Question: What type of tax is indicated in the document, personal property or real estate?
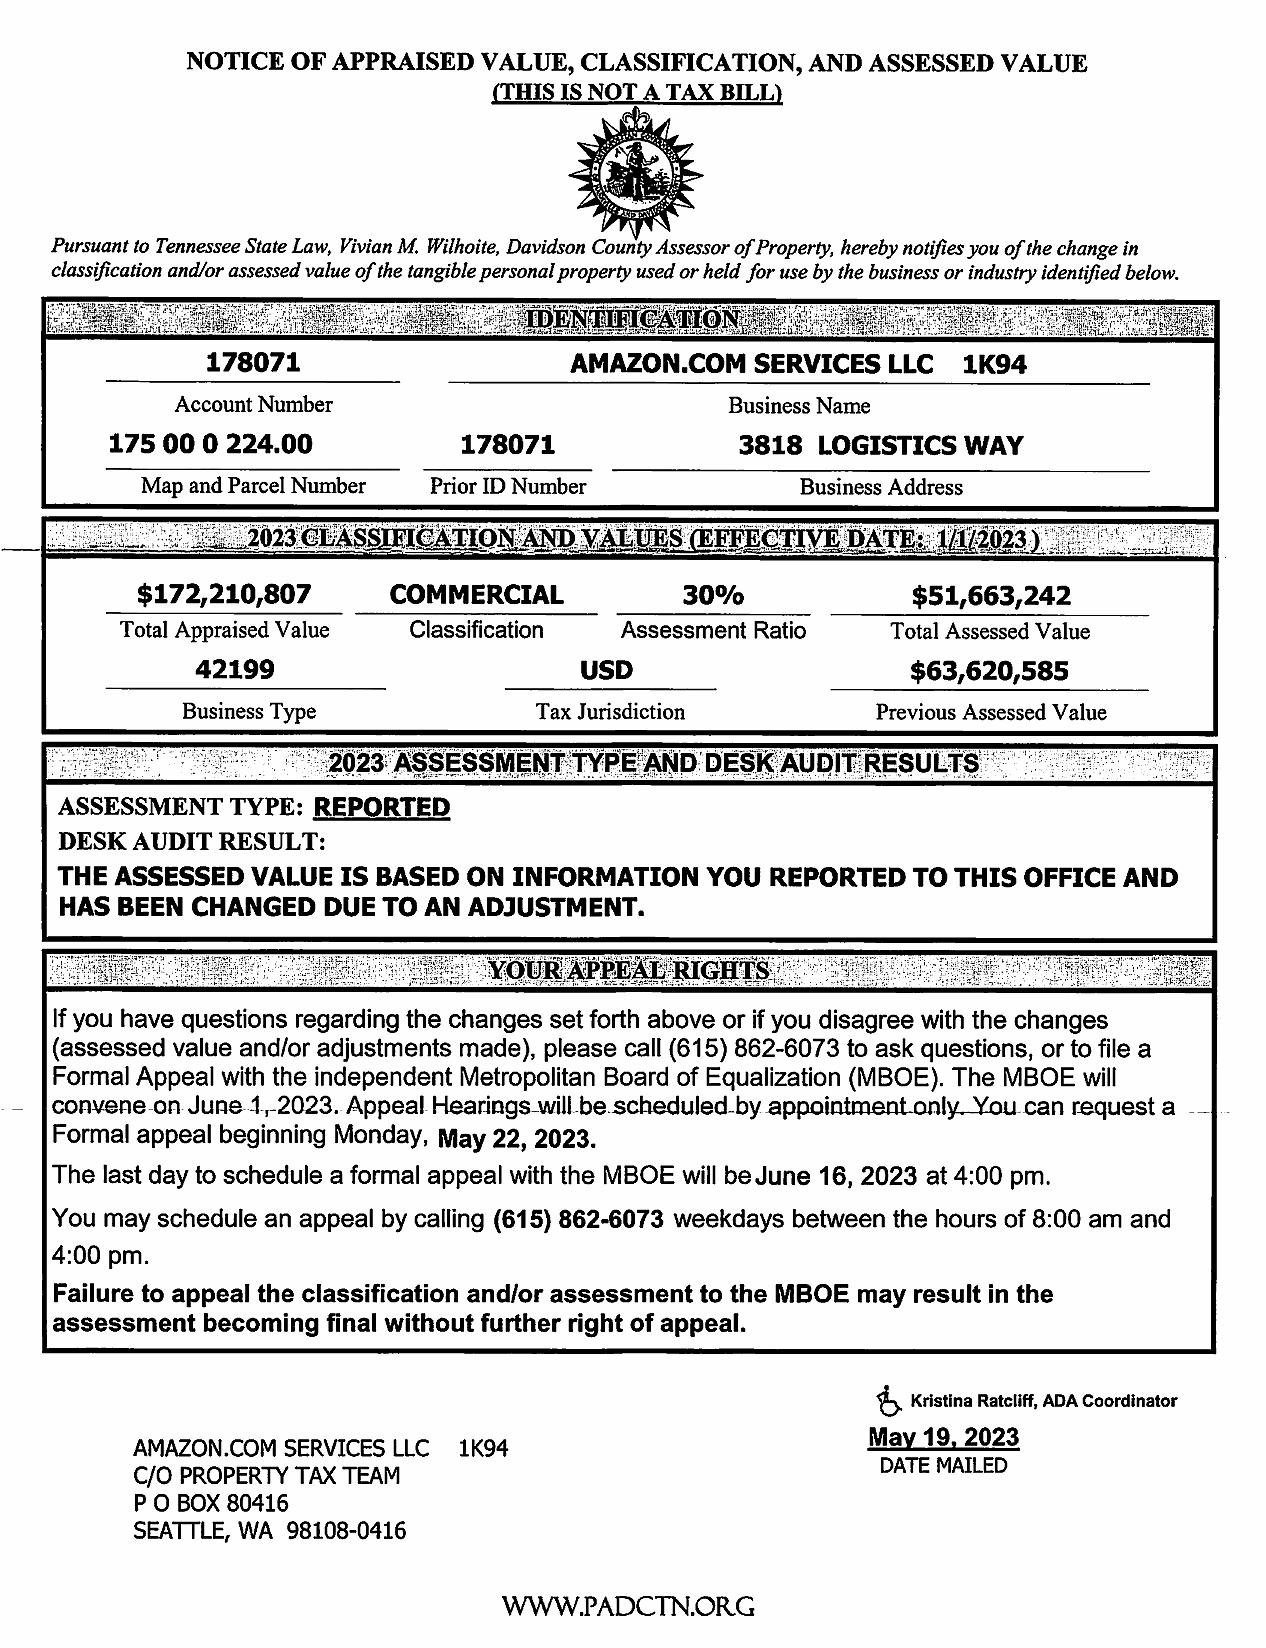
Answer: "Personal Property"